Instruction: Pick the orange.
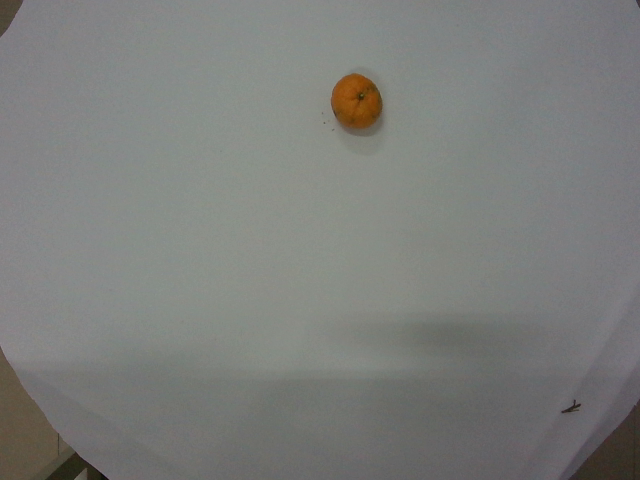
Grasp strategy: vertical